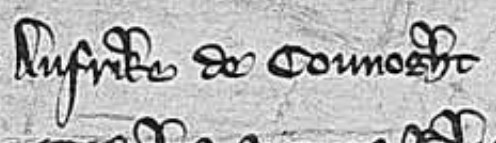
Signature of: aufrica de connoght